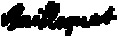
Signature of: pierre bailloquet